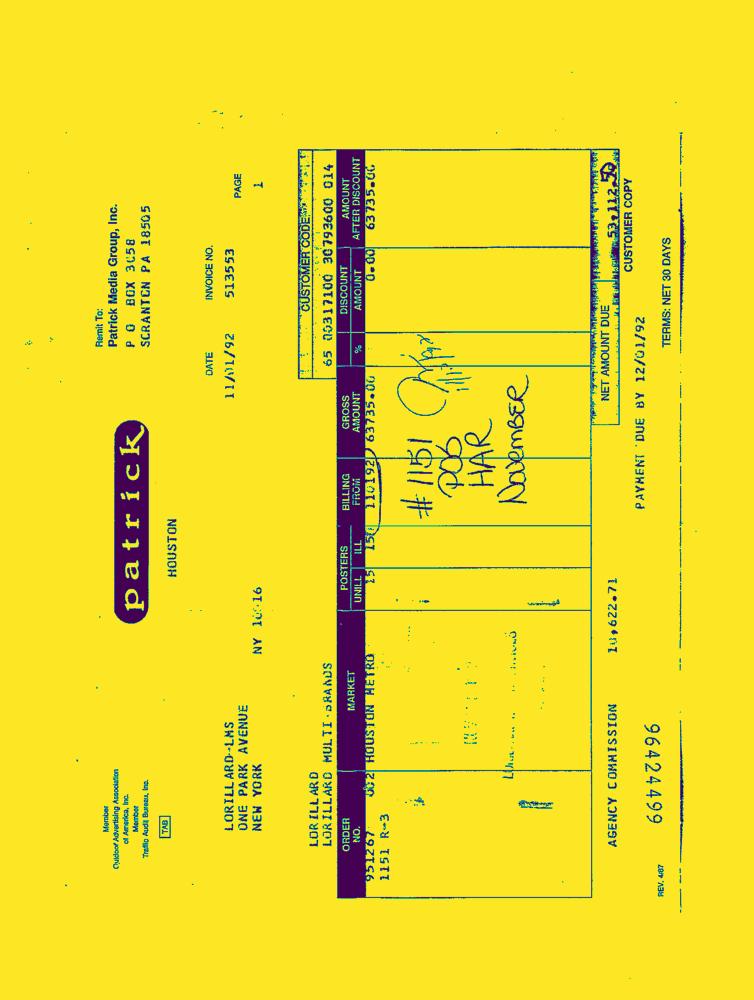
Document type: Invoice-Doc